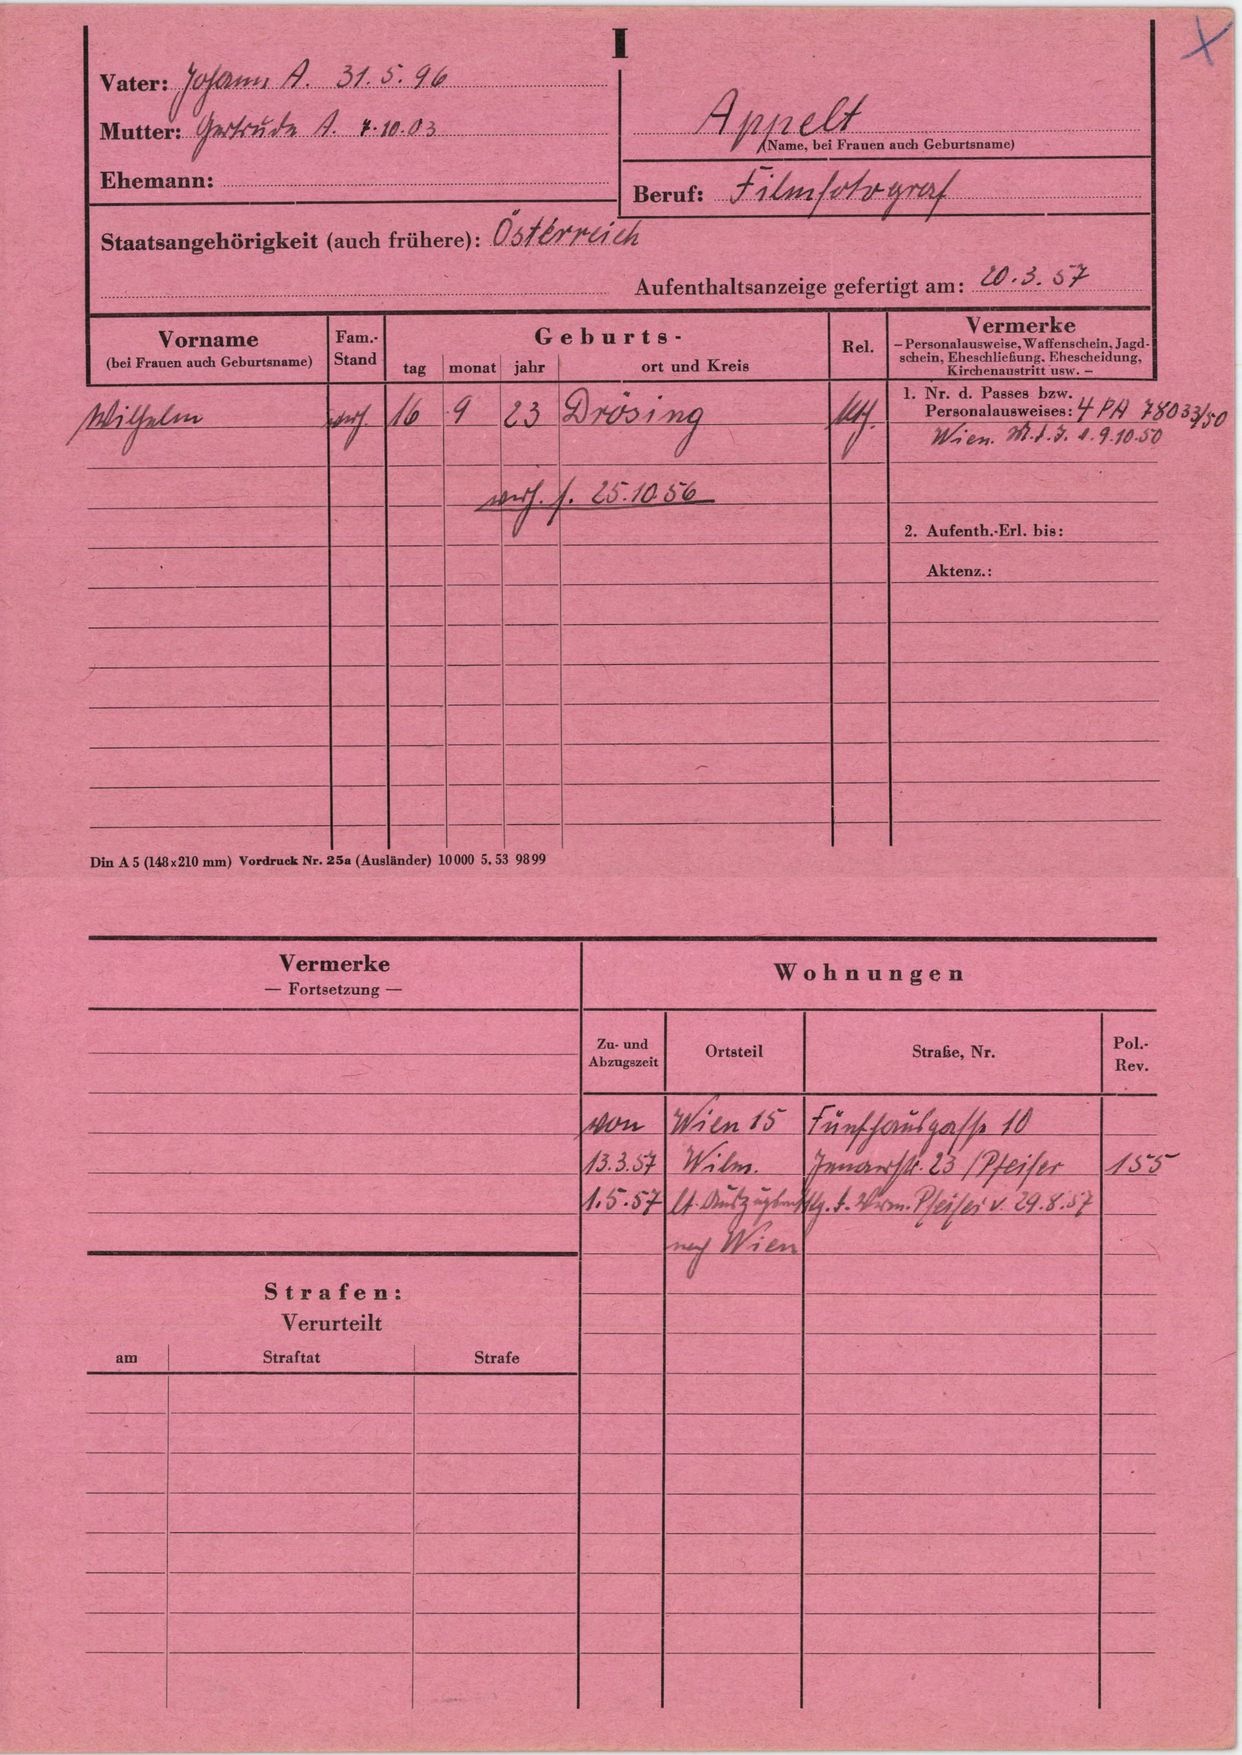
Appelt